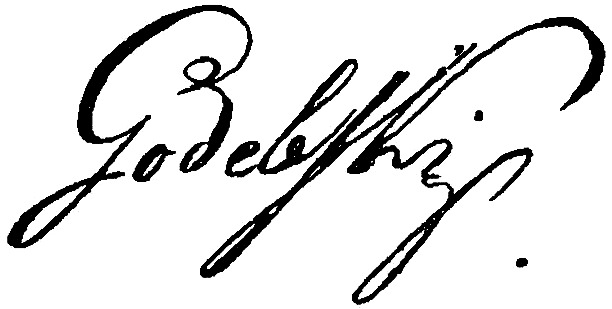
Signature of: cyprian godebski